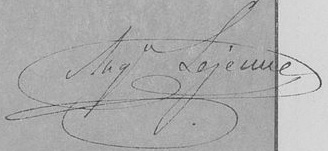
Signature of: auguste lejeune